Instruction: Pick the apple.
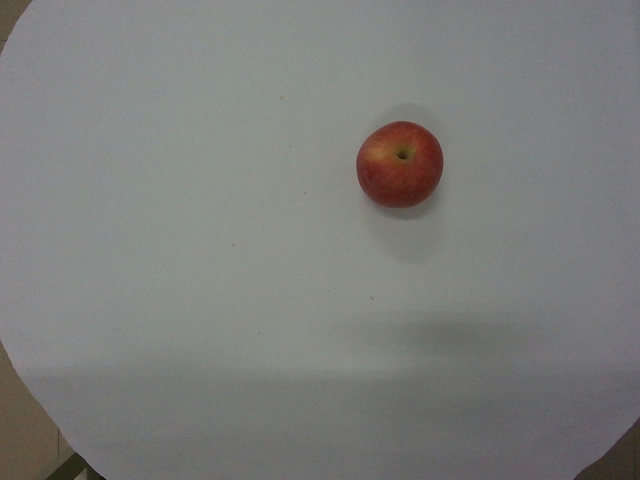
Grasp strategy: vertical